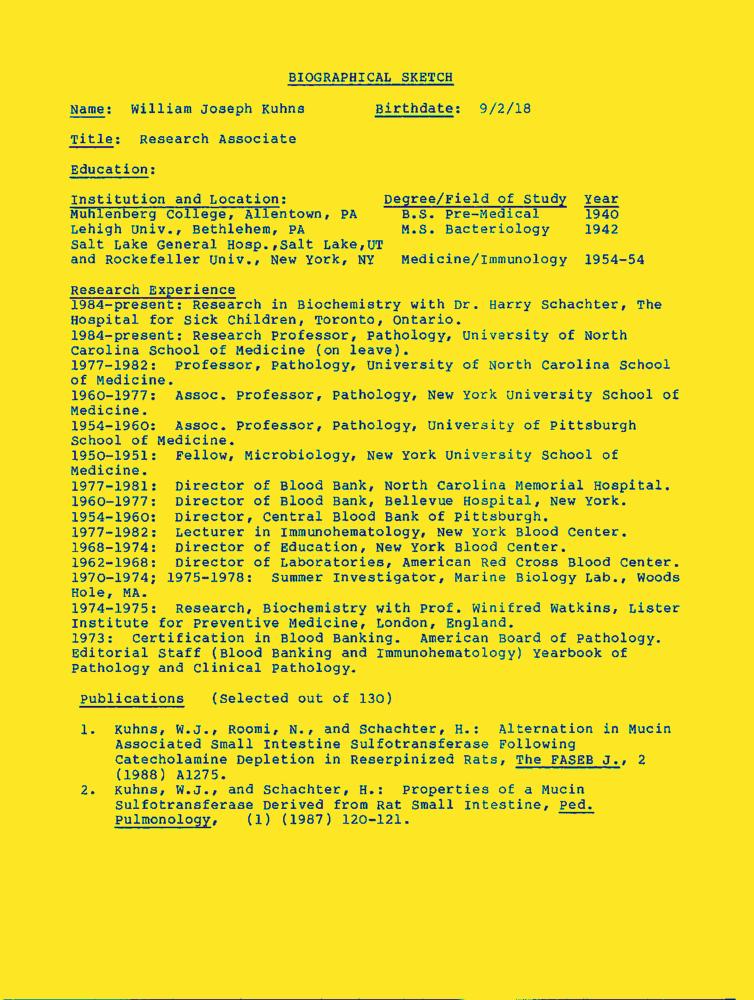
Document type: Resume-Doc